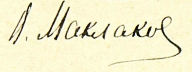
Signature of: vasily maklakov